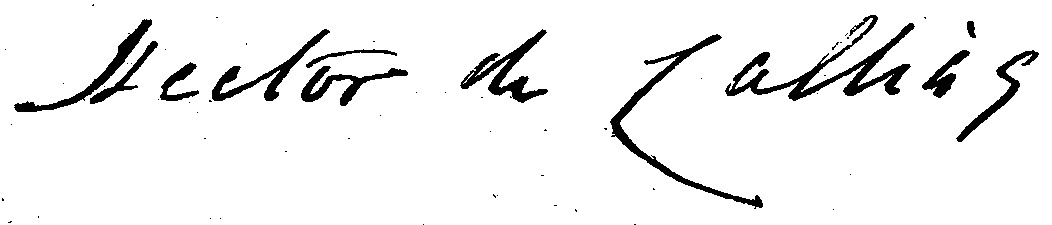
Signature of: hector de callias